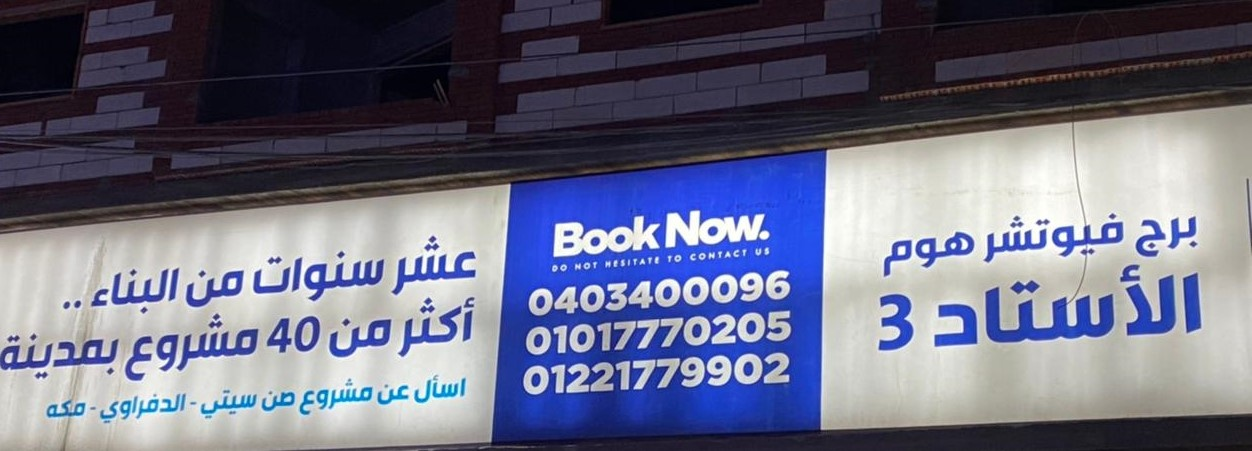
Text in image: فيوتشر برج هوم عشر سنوات من البناء الأستاد أكثر من مشروع بمدينة اسأل عن مشروع صن سيتي الدفراوي مكه Now Book US CONTACT TO HESITATE NOT DO 0403400096 3 01017770205 40 01221779902